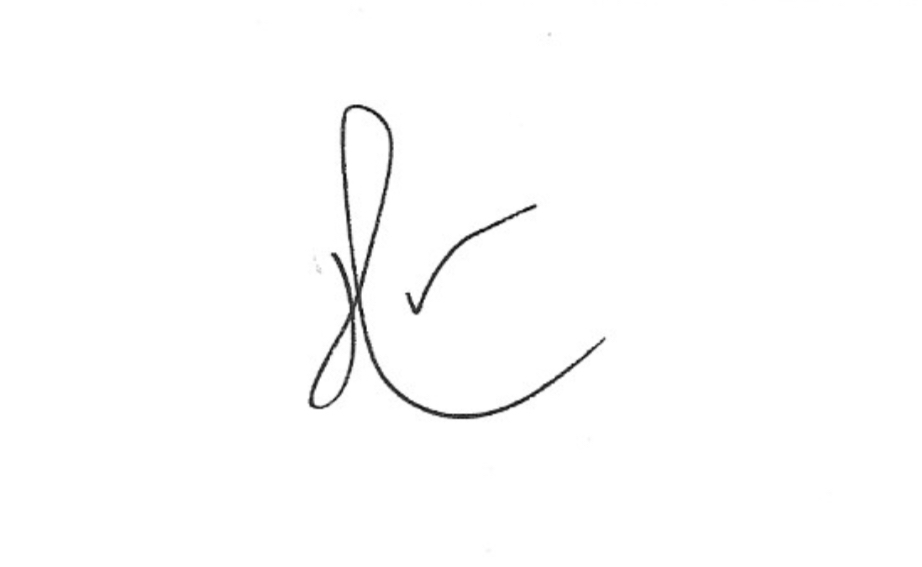
Signature of: héctor de souza